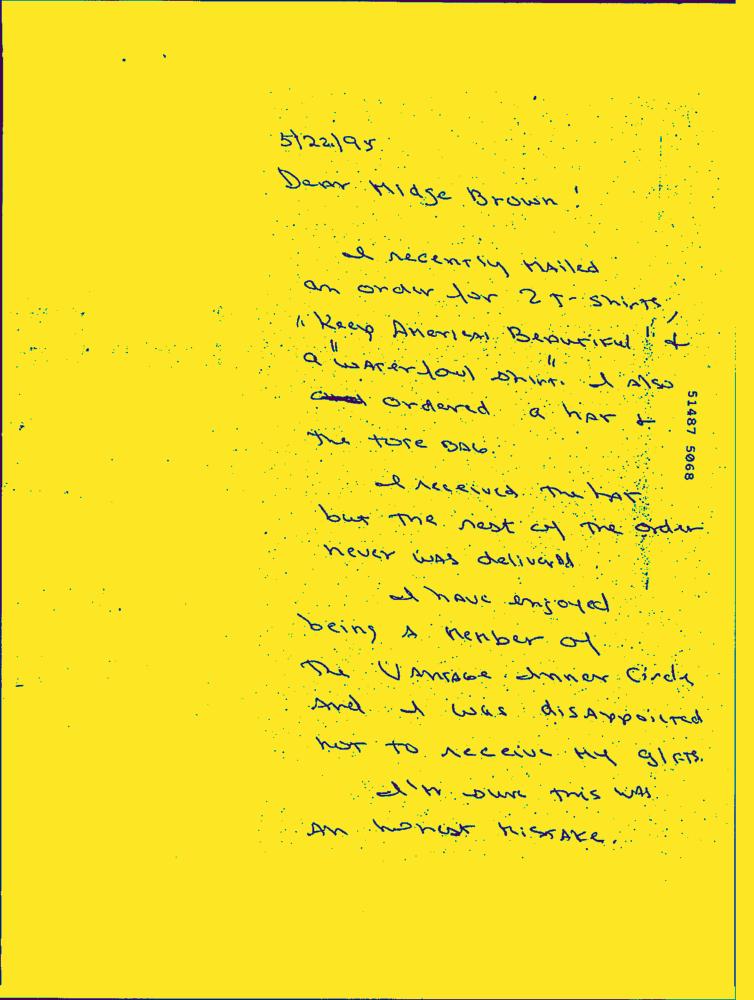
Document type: Hand-Written